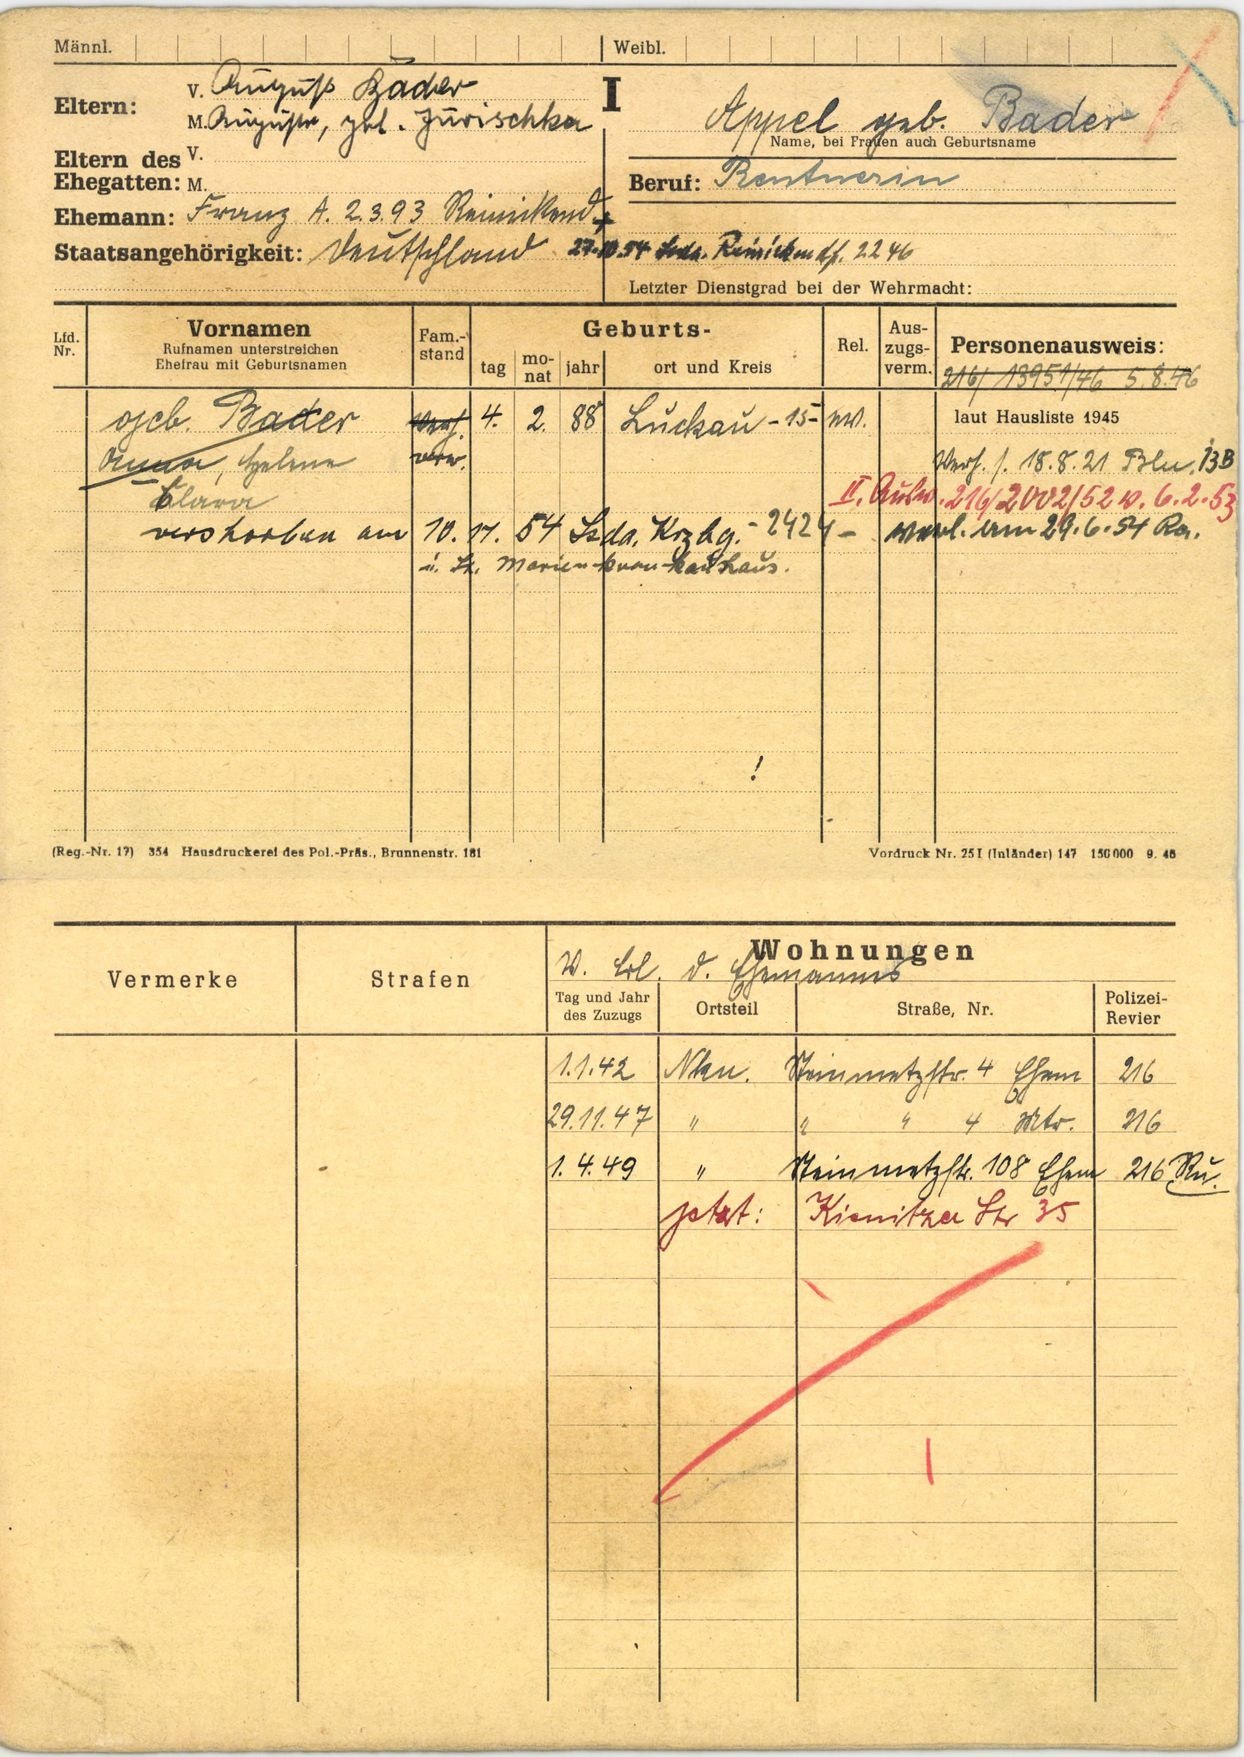
Appel geb. Bader